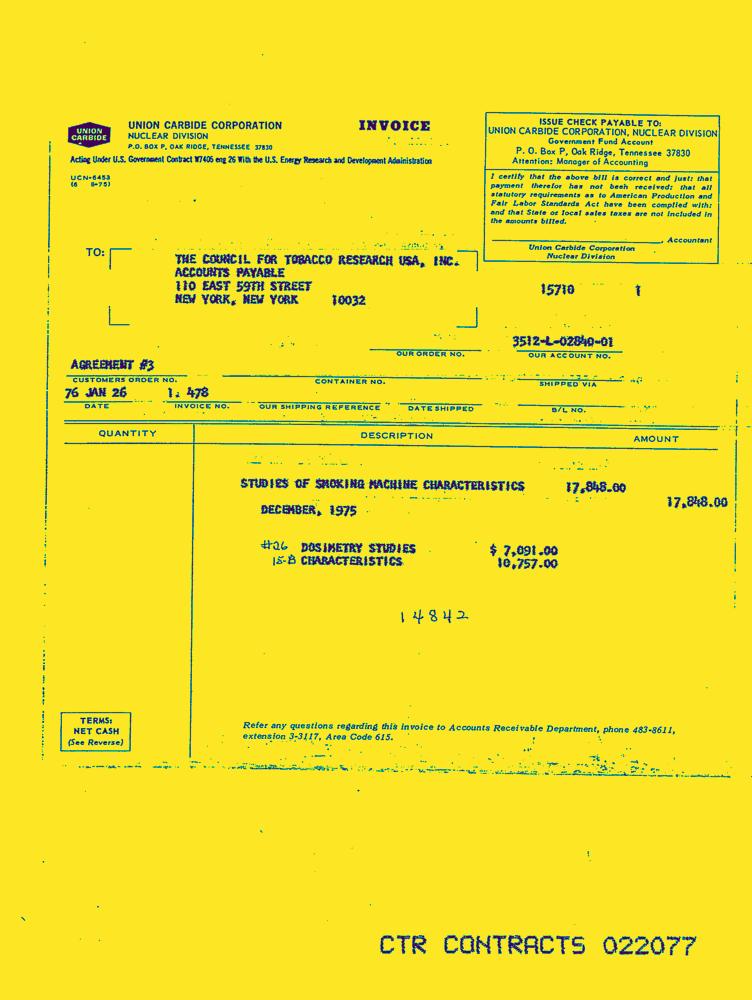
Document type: Invoice-Doc